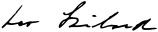
Signature of: leó szilárd